Question: What is the property identification or parcel number listed?
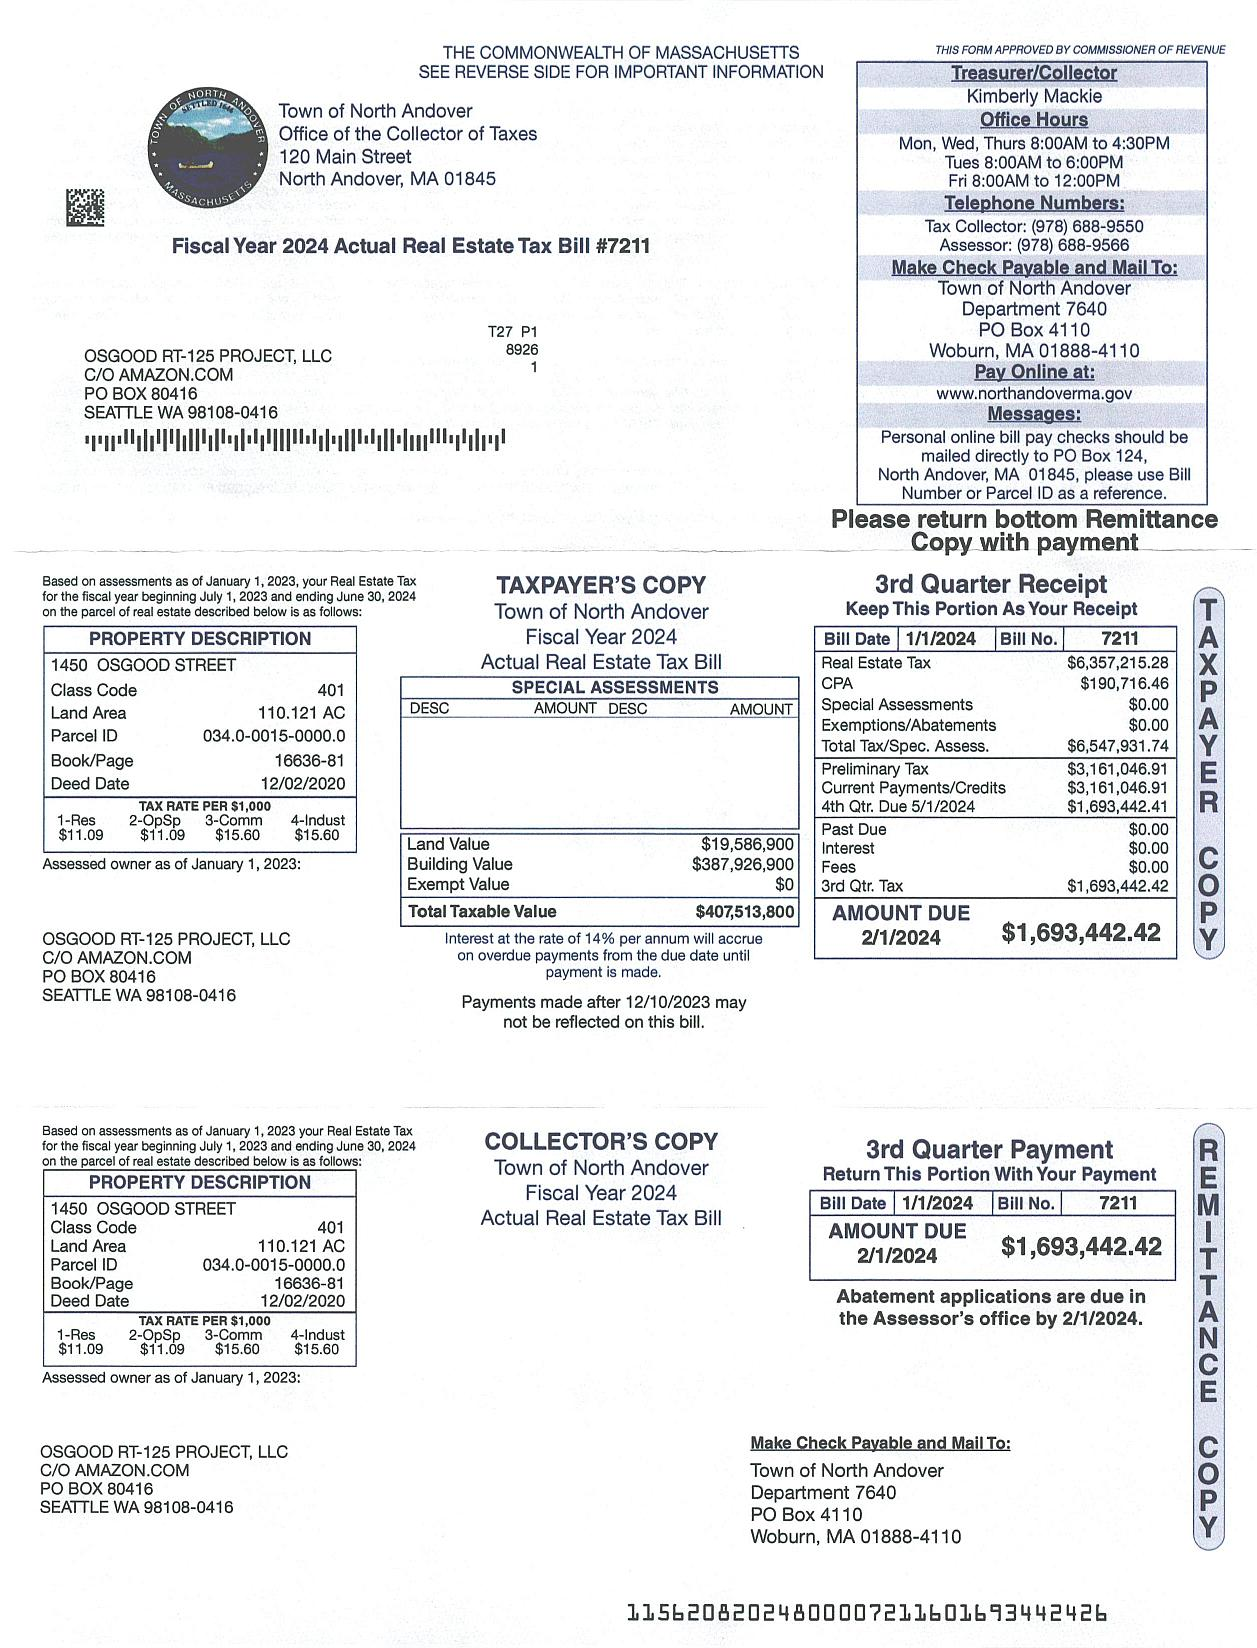
Answer: "034-0-0015-0000.0"